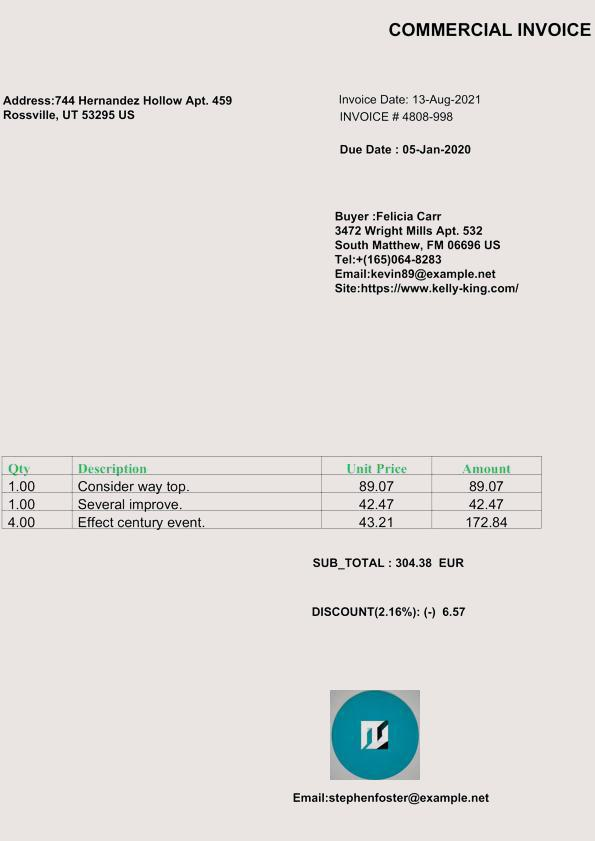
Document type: Invoice